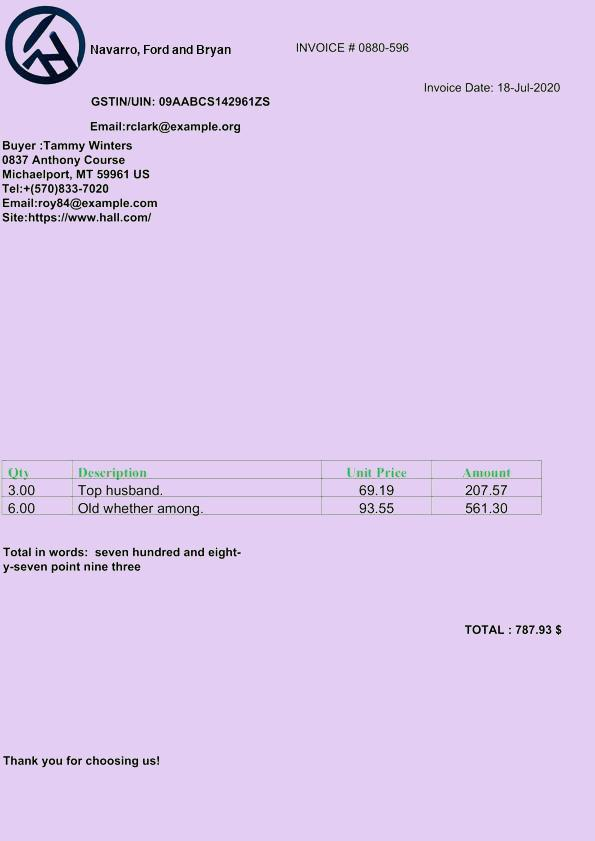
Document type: Invoice